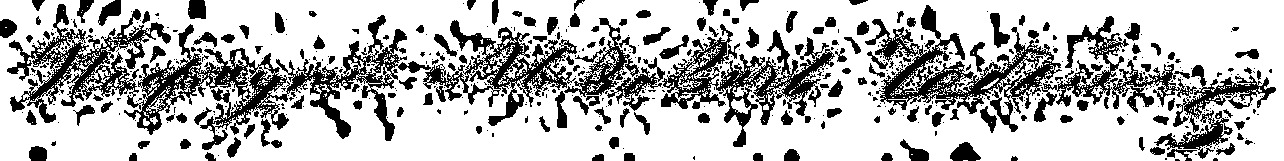
Signature of: pafnuty chebyshev